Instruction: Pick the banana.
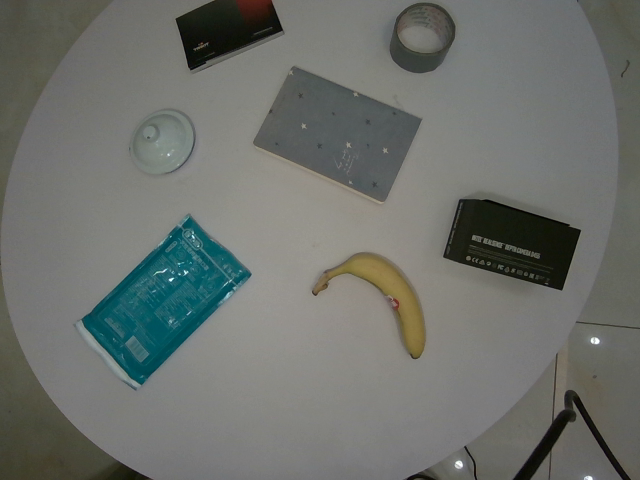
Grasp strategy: vertical